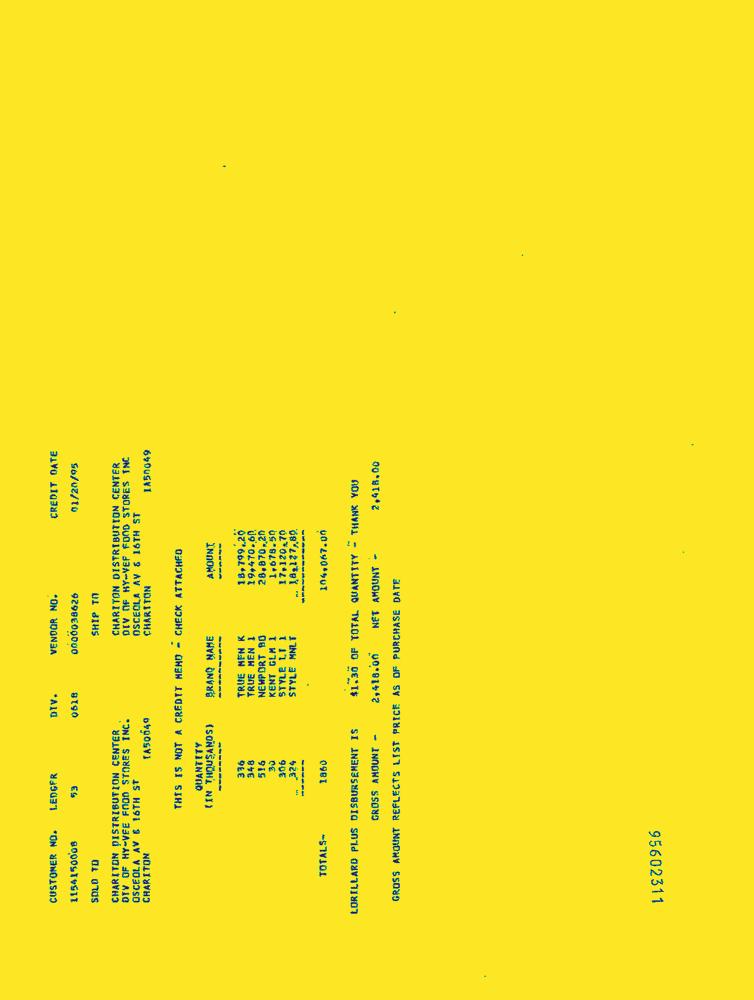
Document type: Invoice-Doc